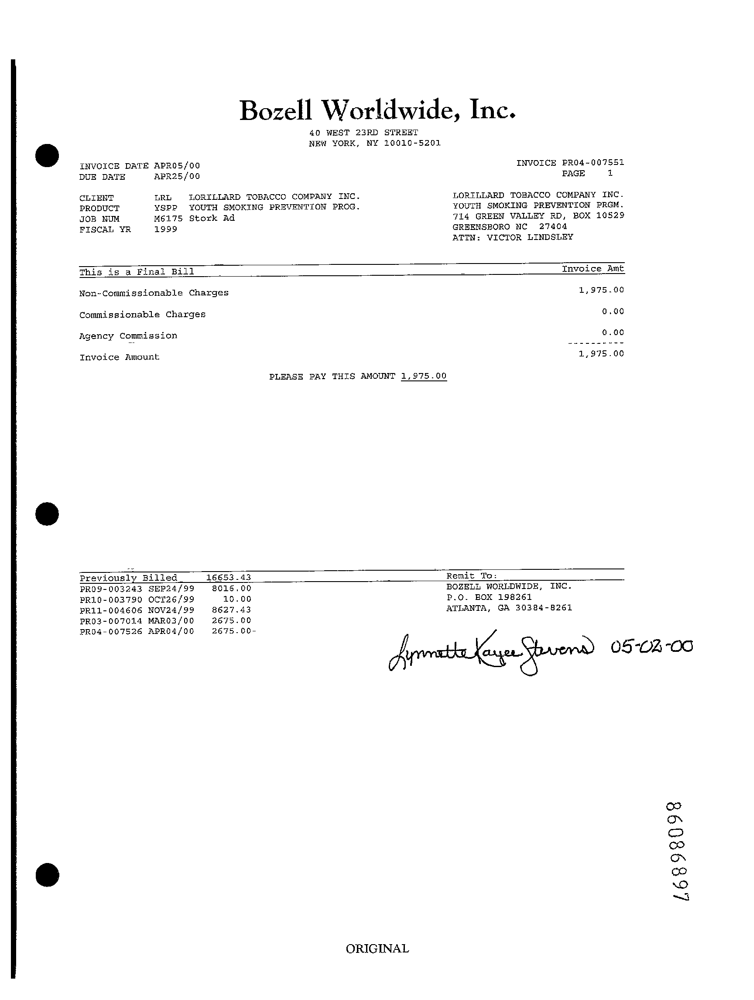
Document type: Invoice